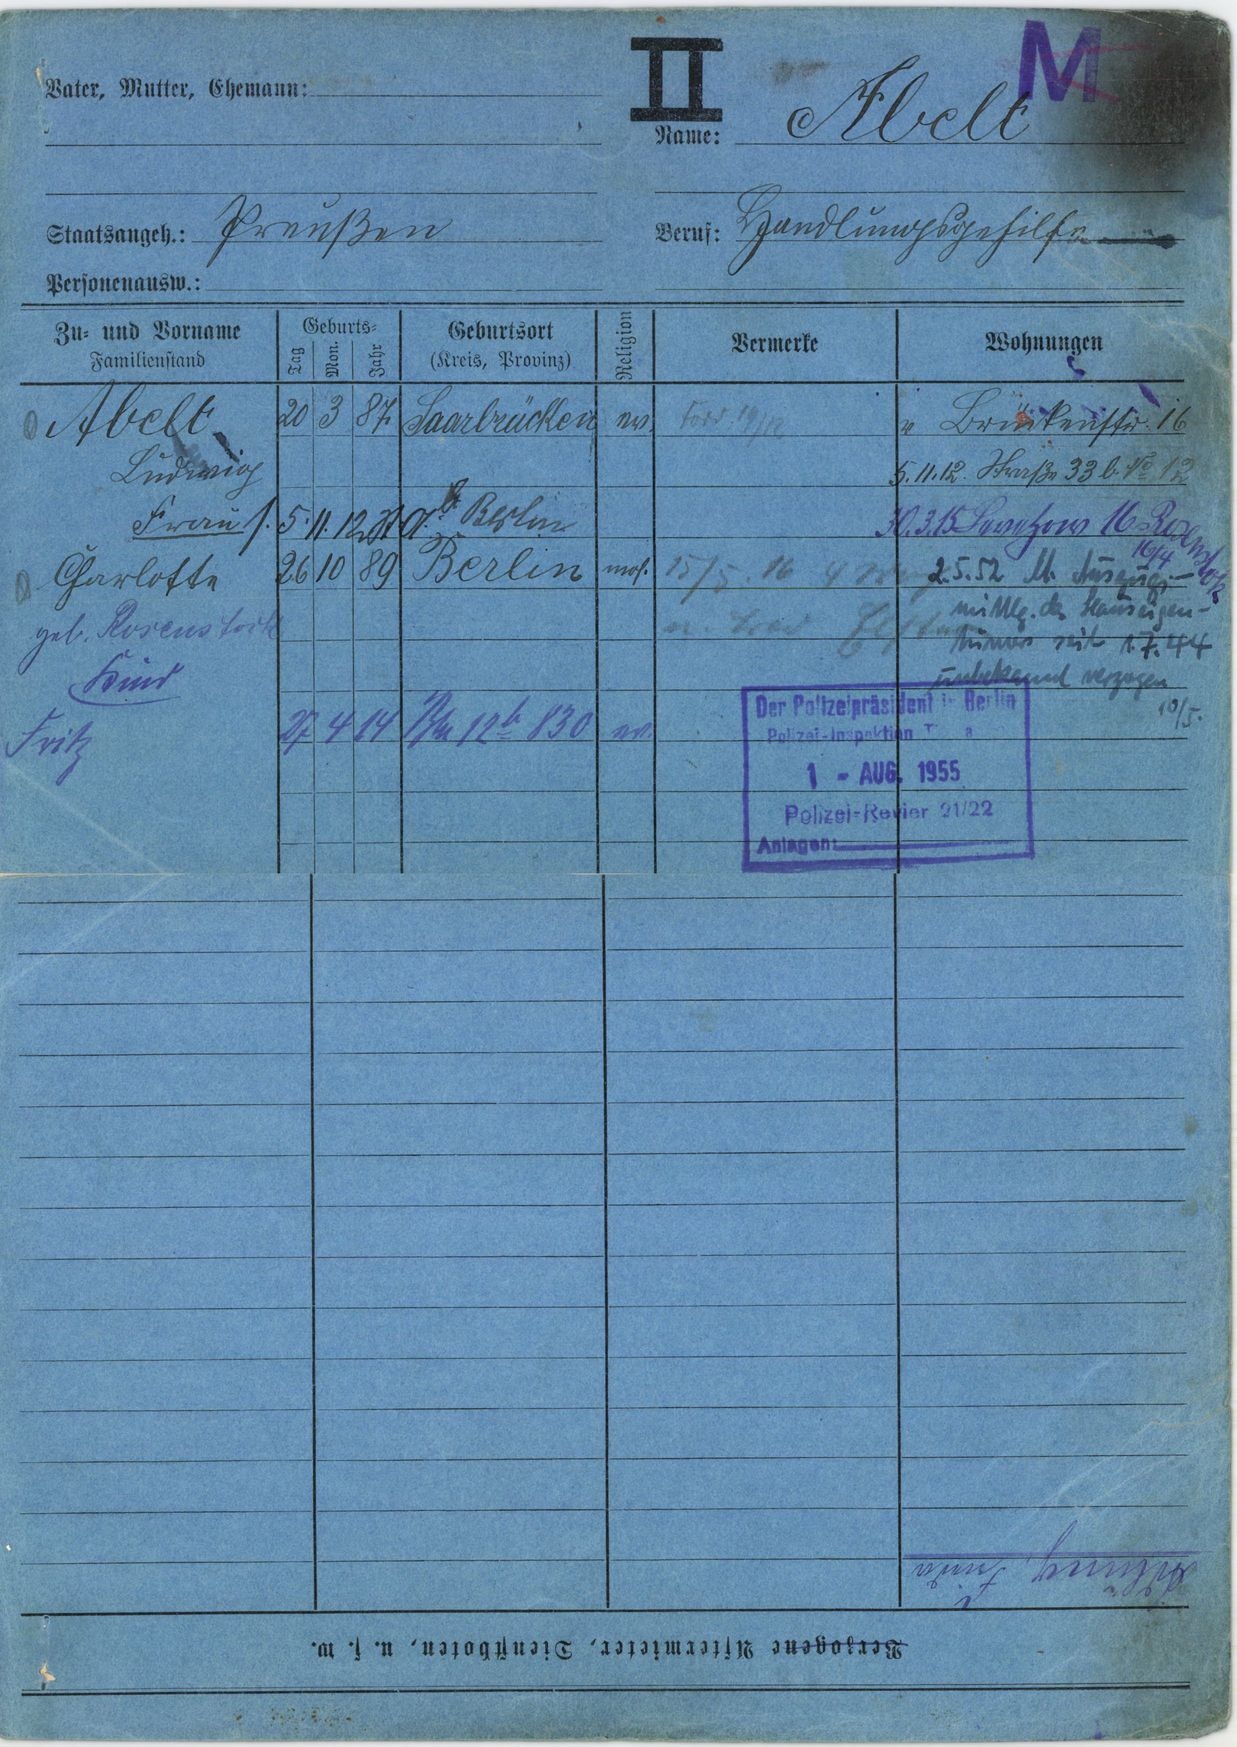
Abelt